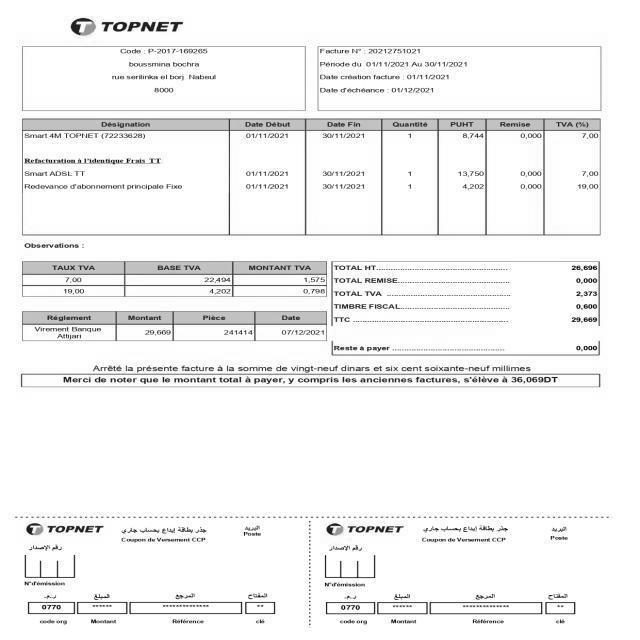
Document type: Invoice